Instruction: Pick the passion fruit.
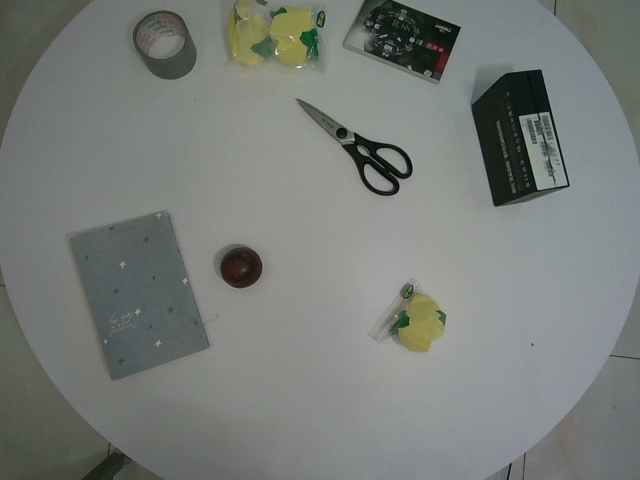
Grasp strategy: vertical